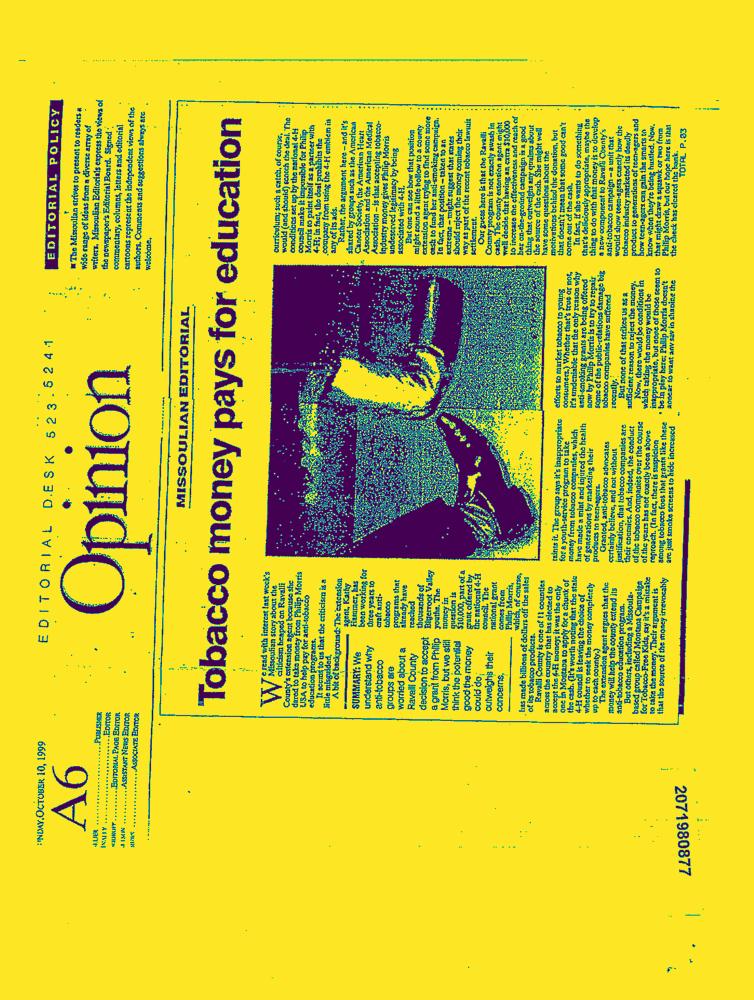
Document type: News-Article